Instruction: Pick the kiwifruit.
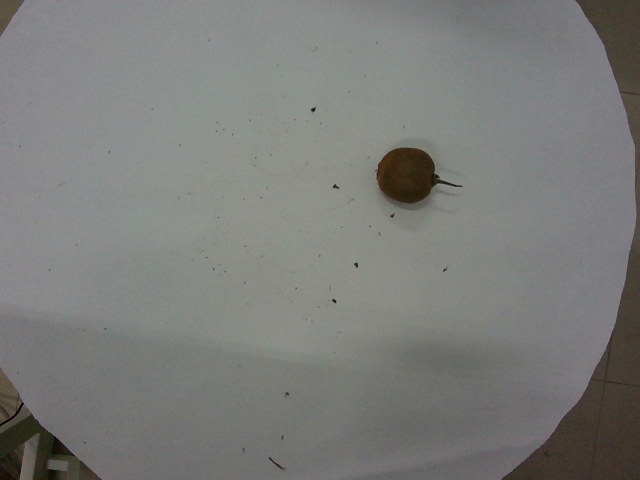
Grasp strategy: vertical